Question: In what way does the history help explain the case?
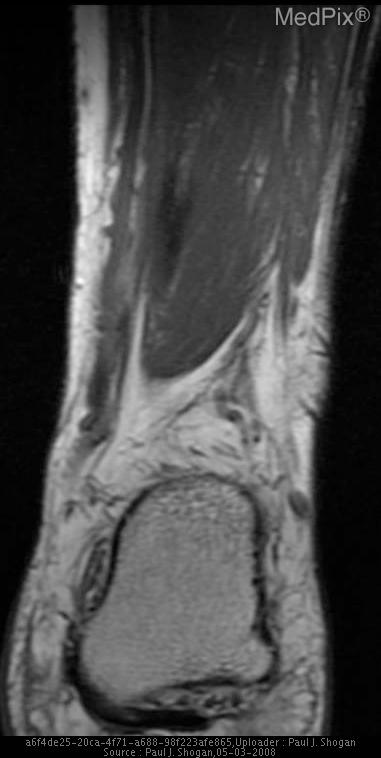
Answer: The patient's history of 51 yo male with soft-tissue ankle mass. is key in understanding the case.